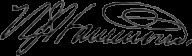
Signature of: nathaniel job hammond